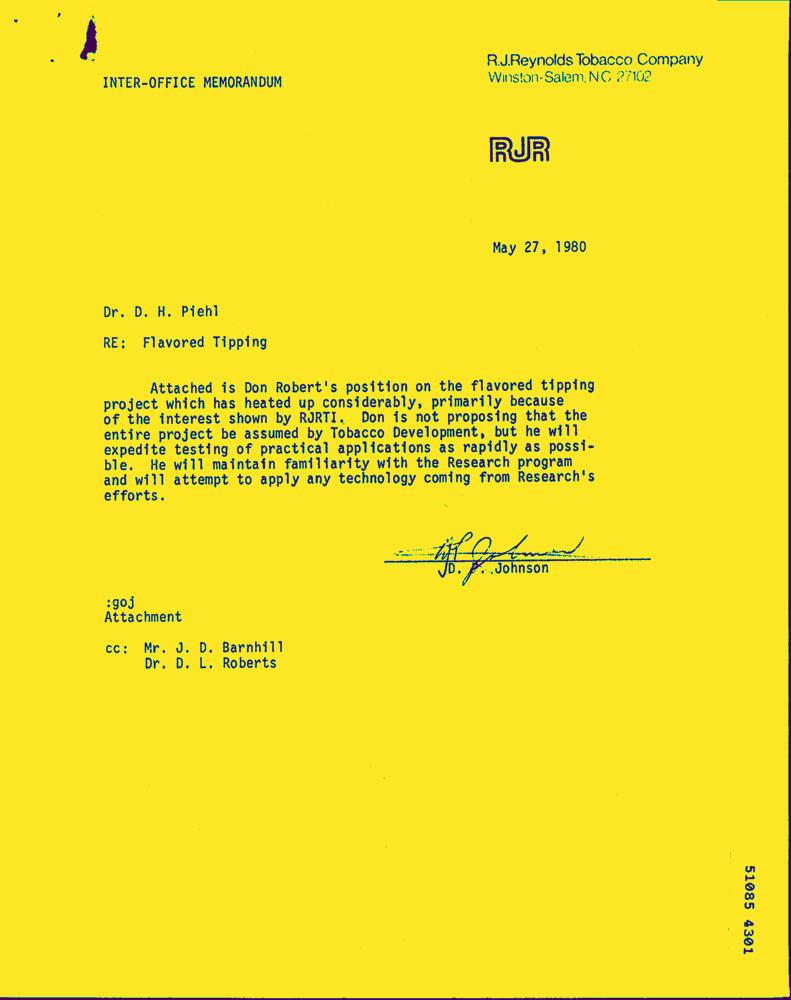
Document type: Letter-Doc